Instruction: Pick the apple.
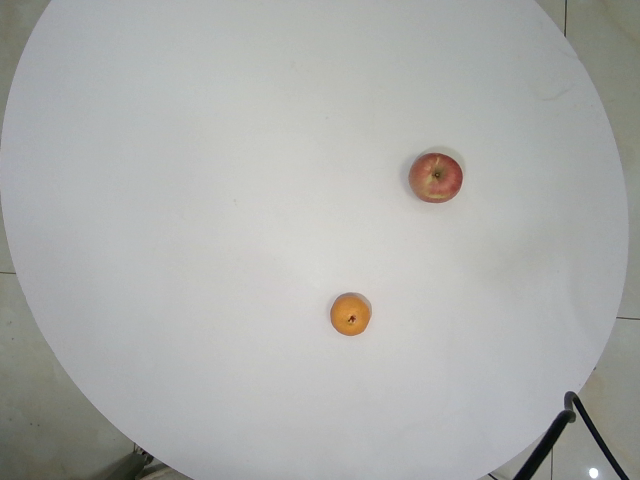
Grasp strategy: vertical